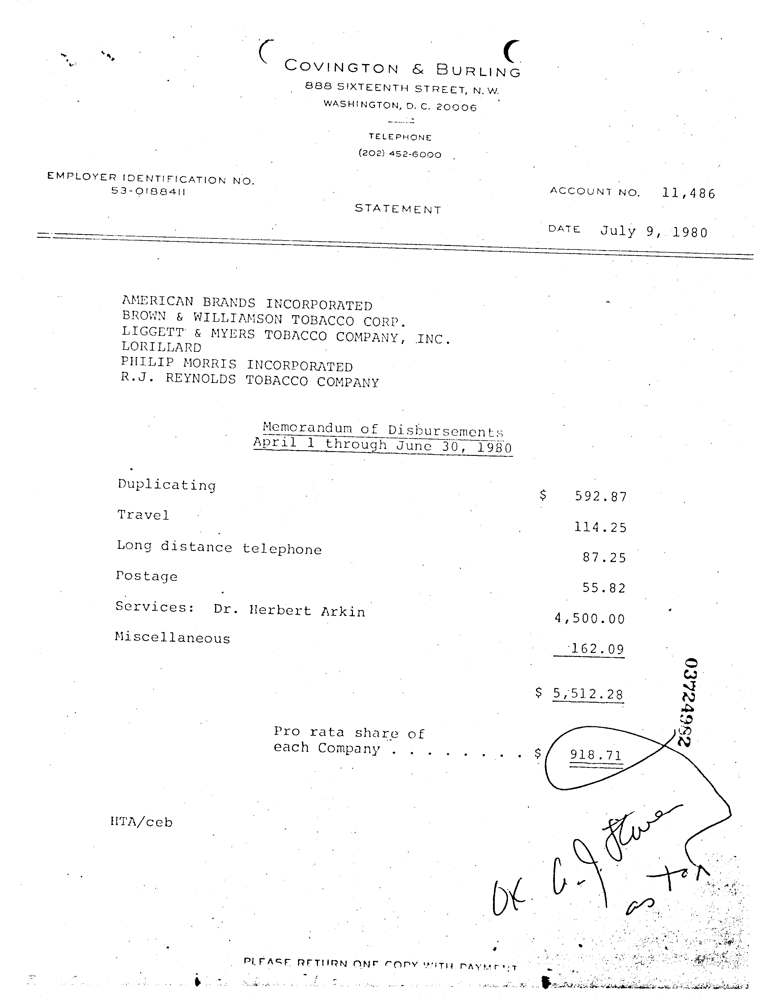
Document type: Invoice